Question: What is the total amount of taxes owed as per the document?
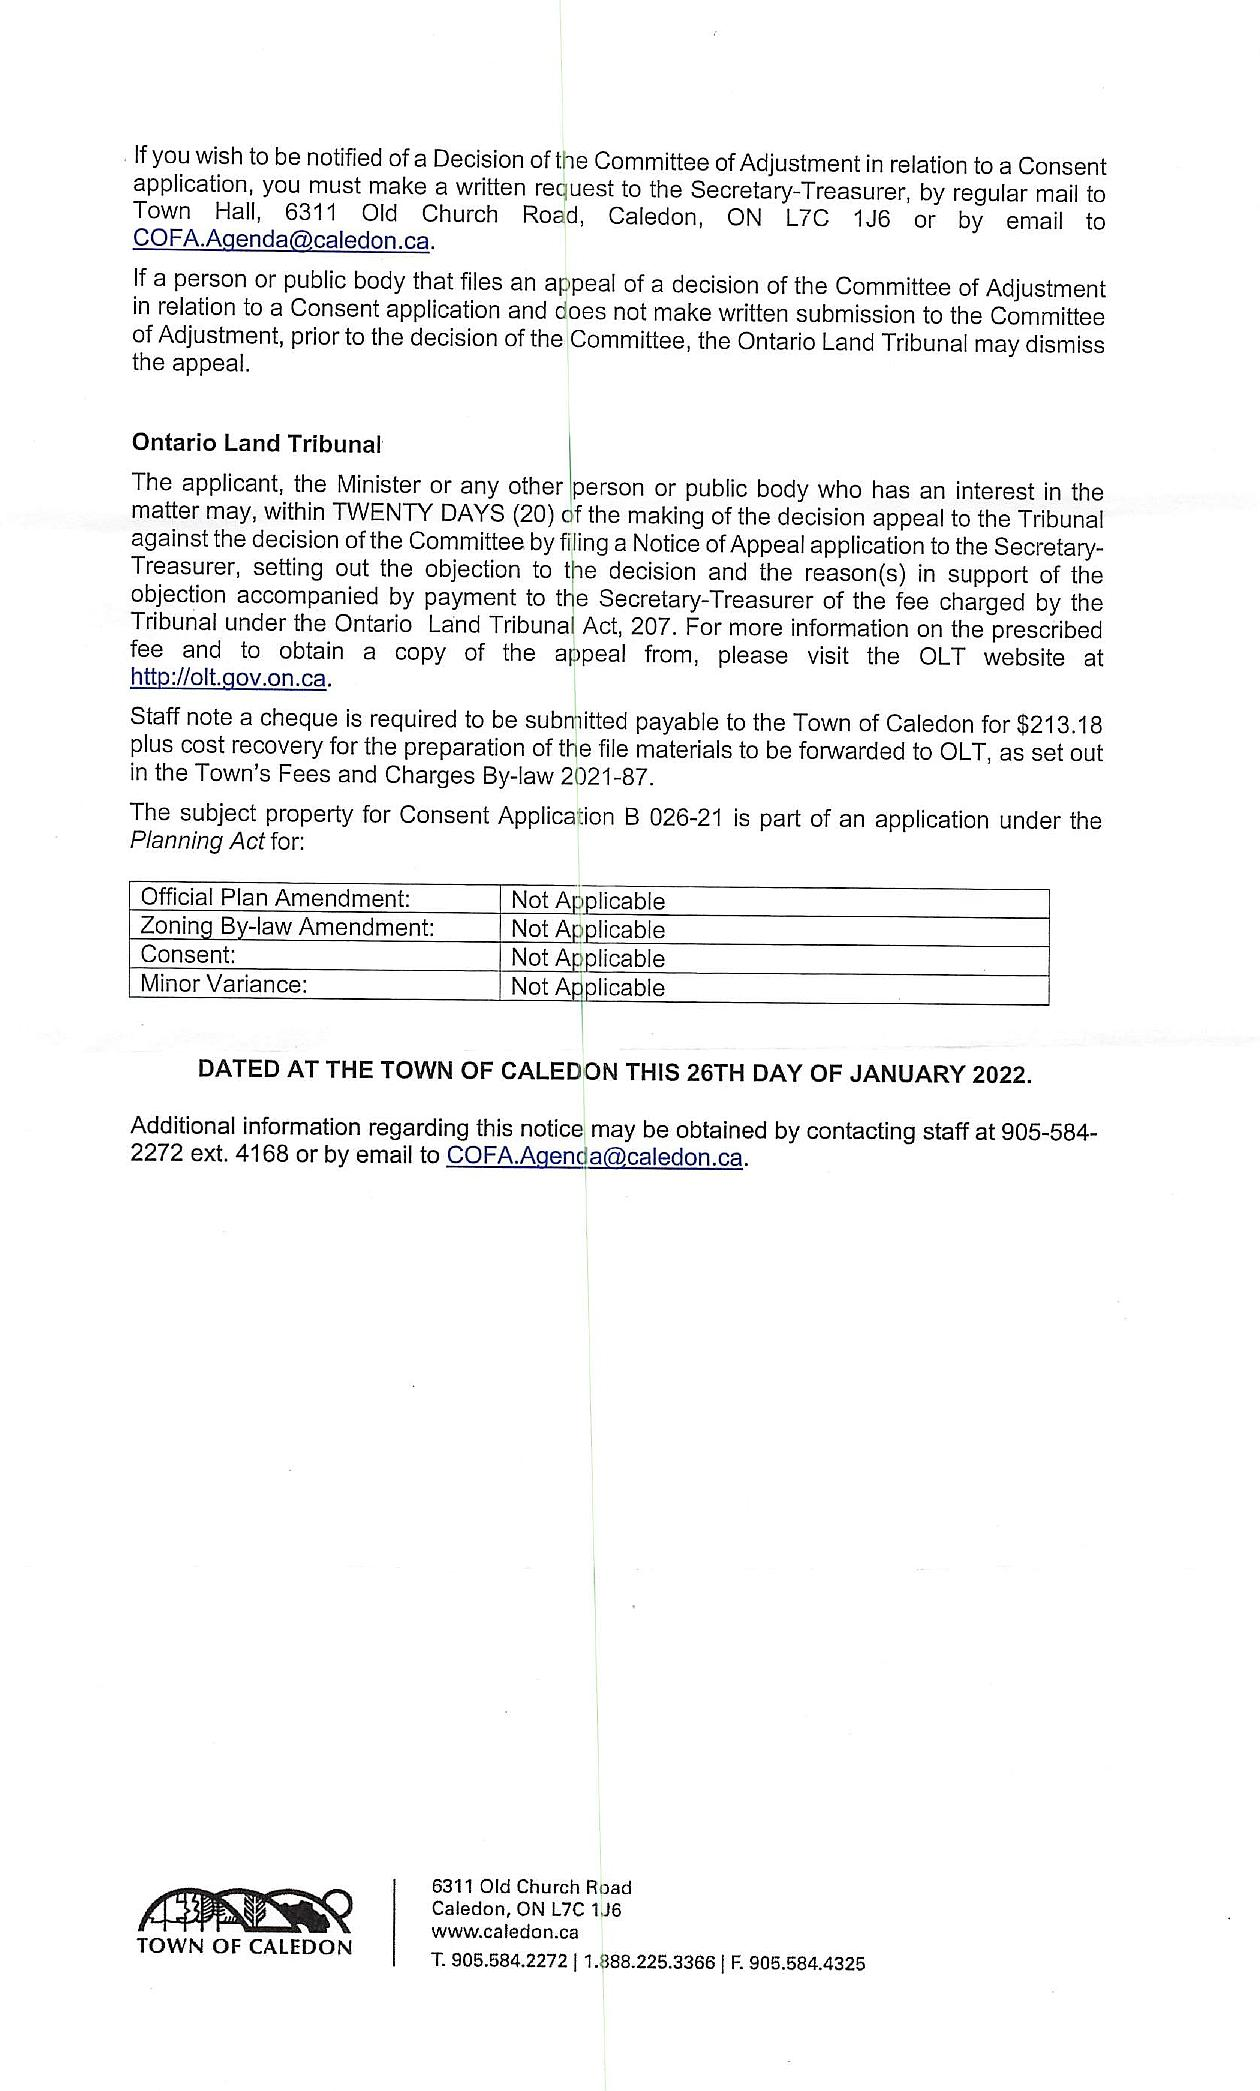
Answer: "$213.18 plus cost recovery for the preparation of the file materials to be forwarded to OLT"